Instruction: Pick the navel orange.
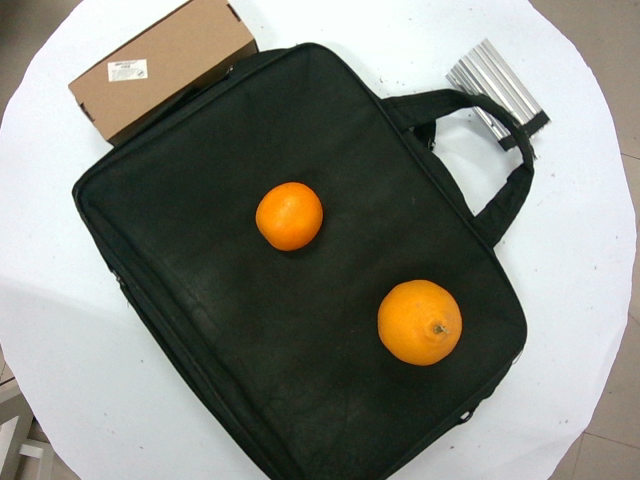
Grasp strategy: vertical